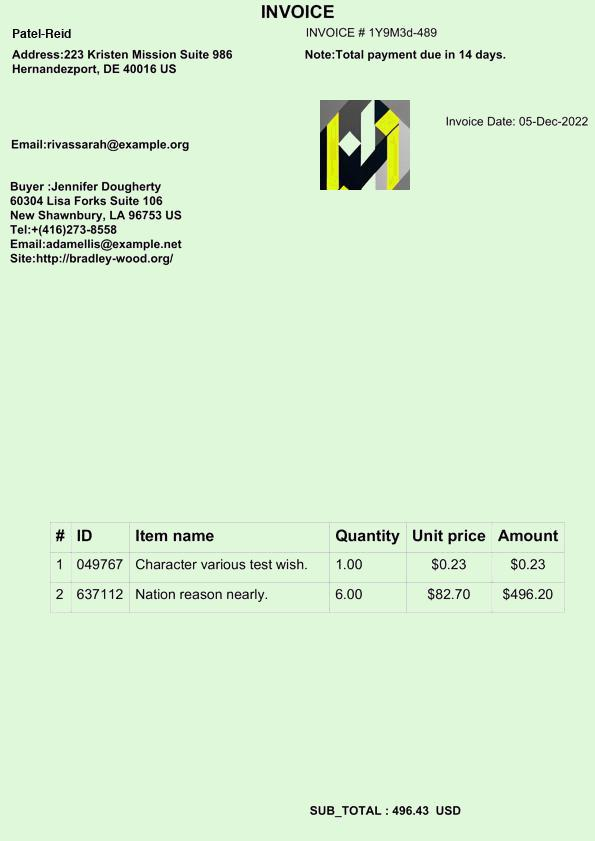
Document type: Invoice